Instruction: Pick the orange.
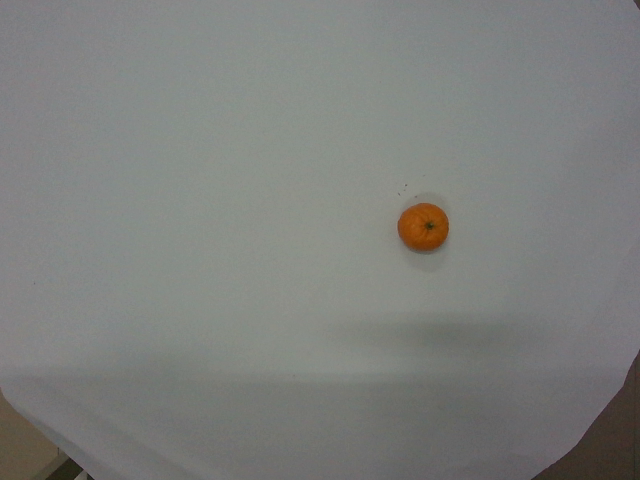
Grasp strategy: vertical